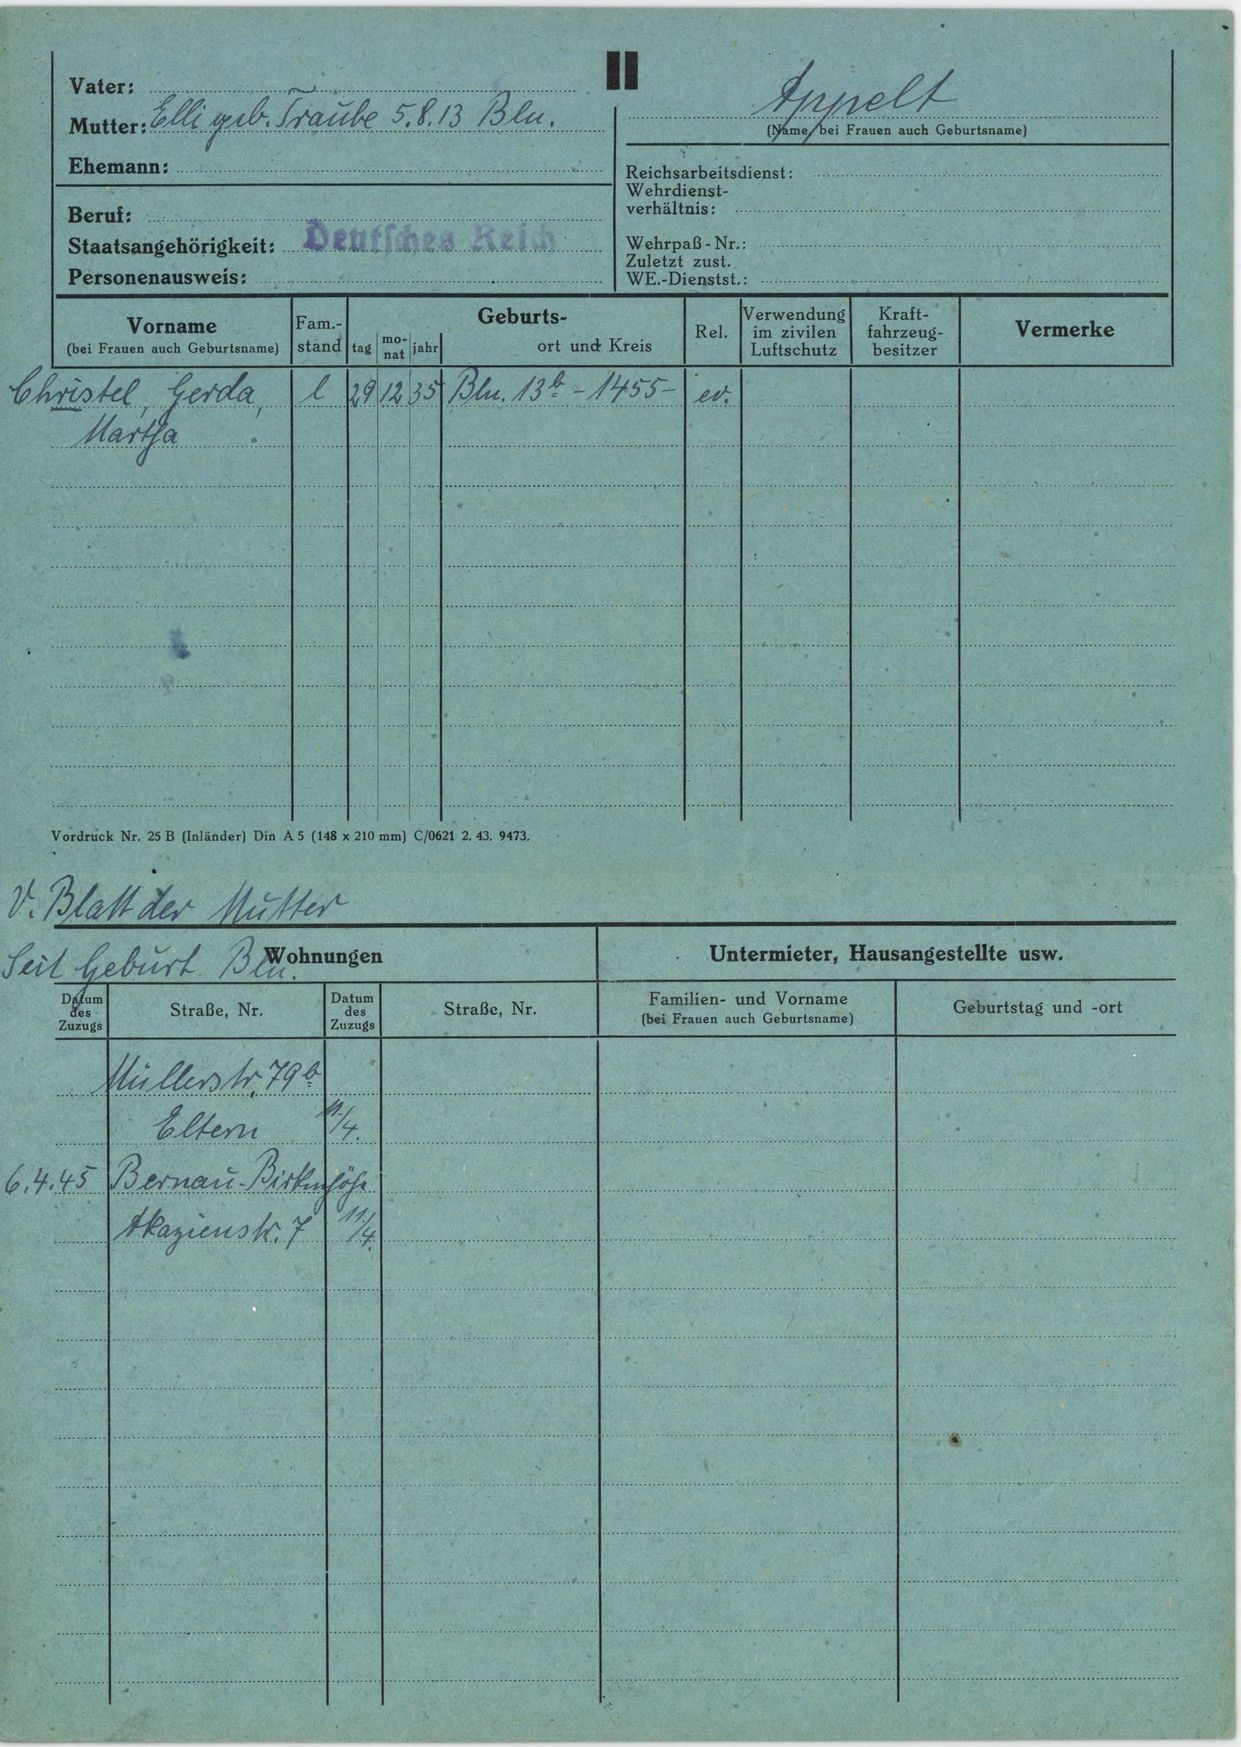
Appelt